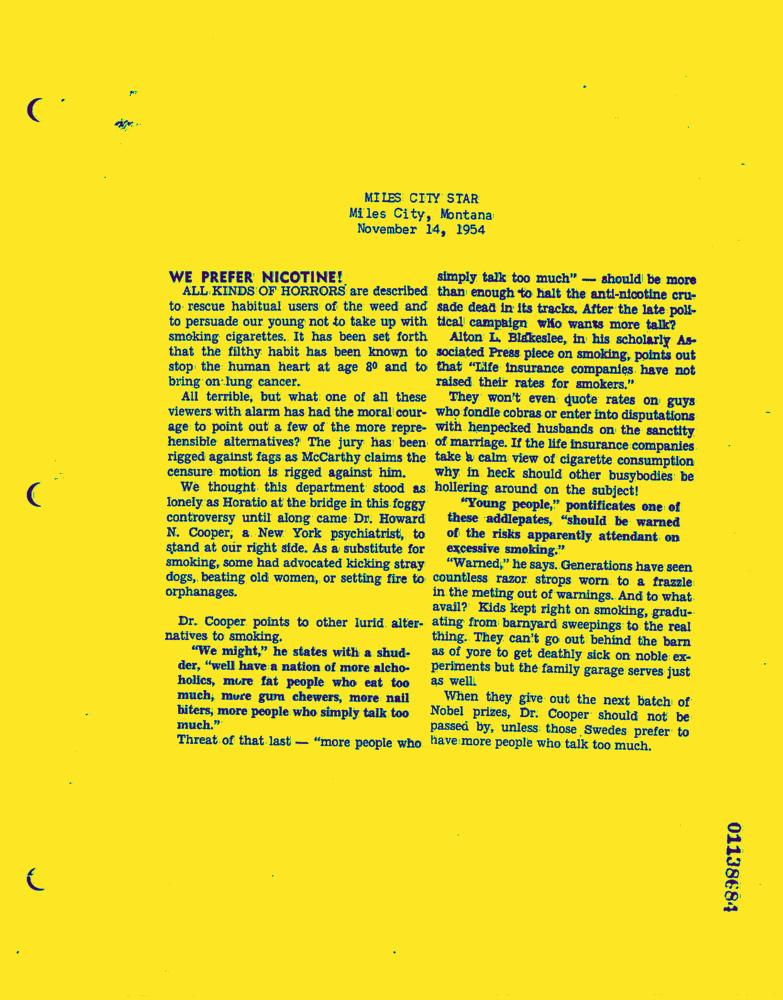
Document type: News-Article